Question: What type of tax is indicated in the document, personal property or real estate?
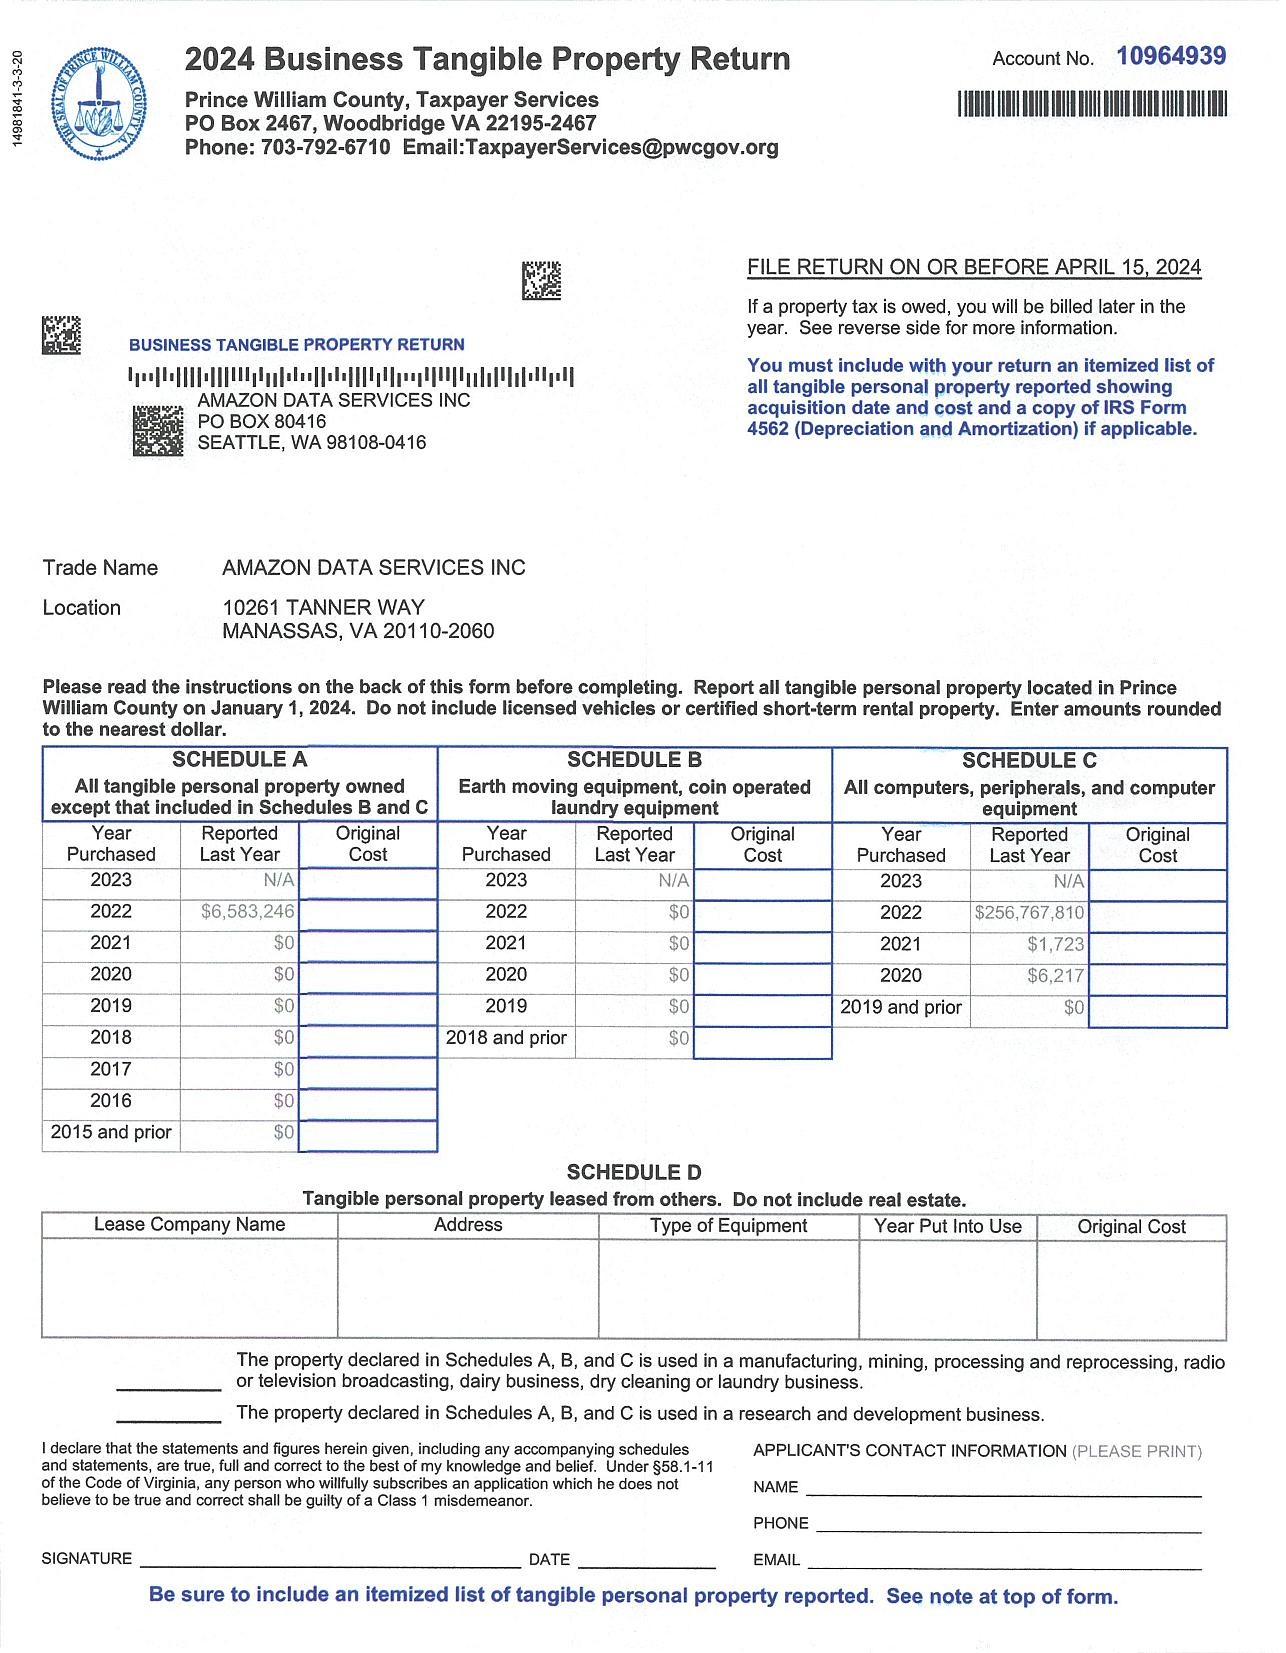
Answer: "Business Tangible Property Return"